Question: What type of tax is indicated in the document, personal property or real estate?
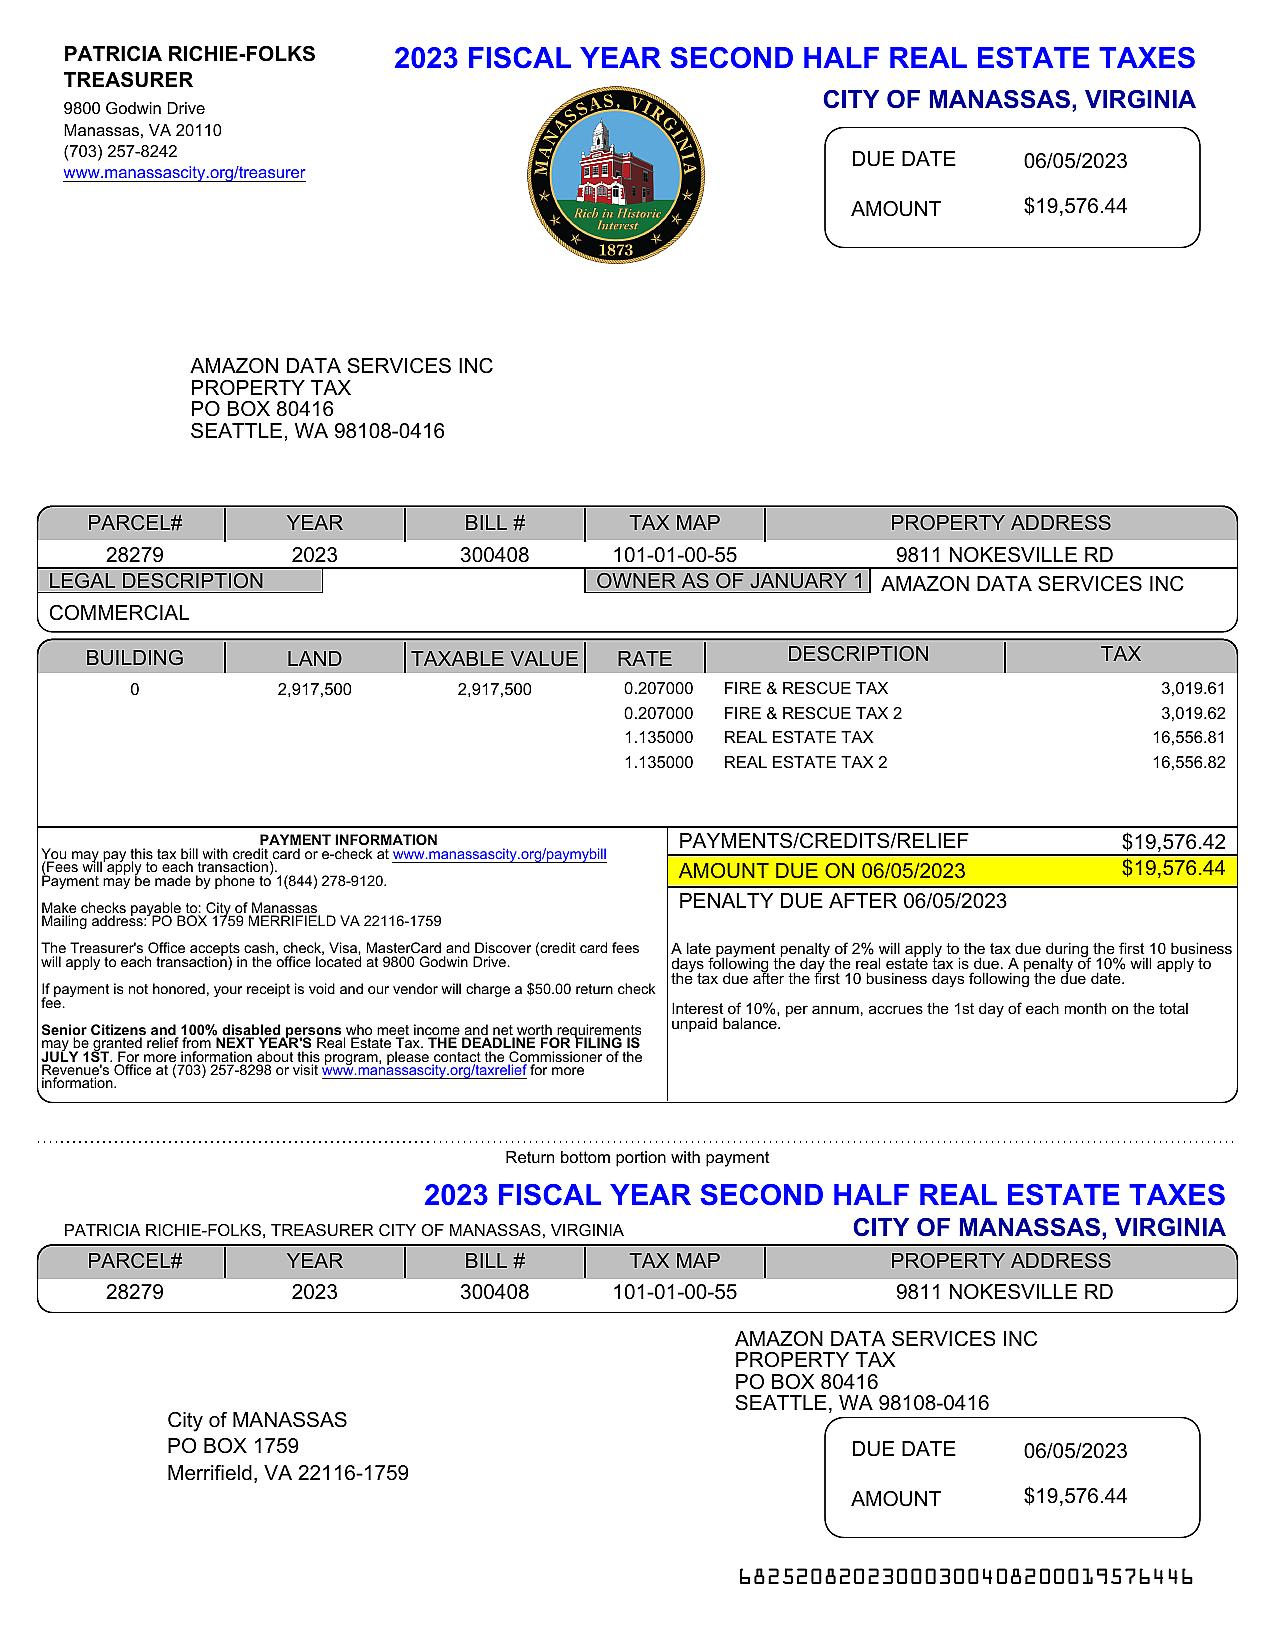
Answer: "Real Estate Tax"